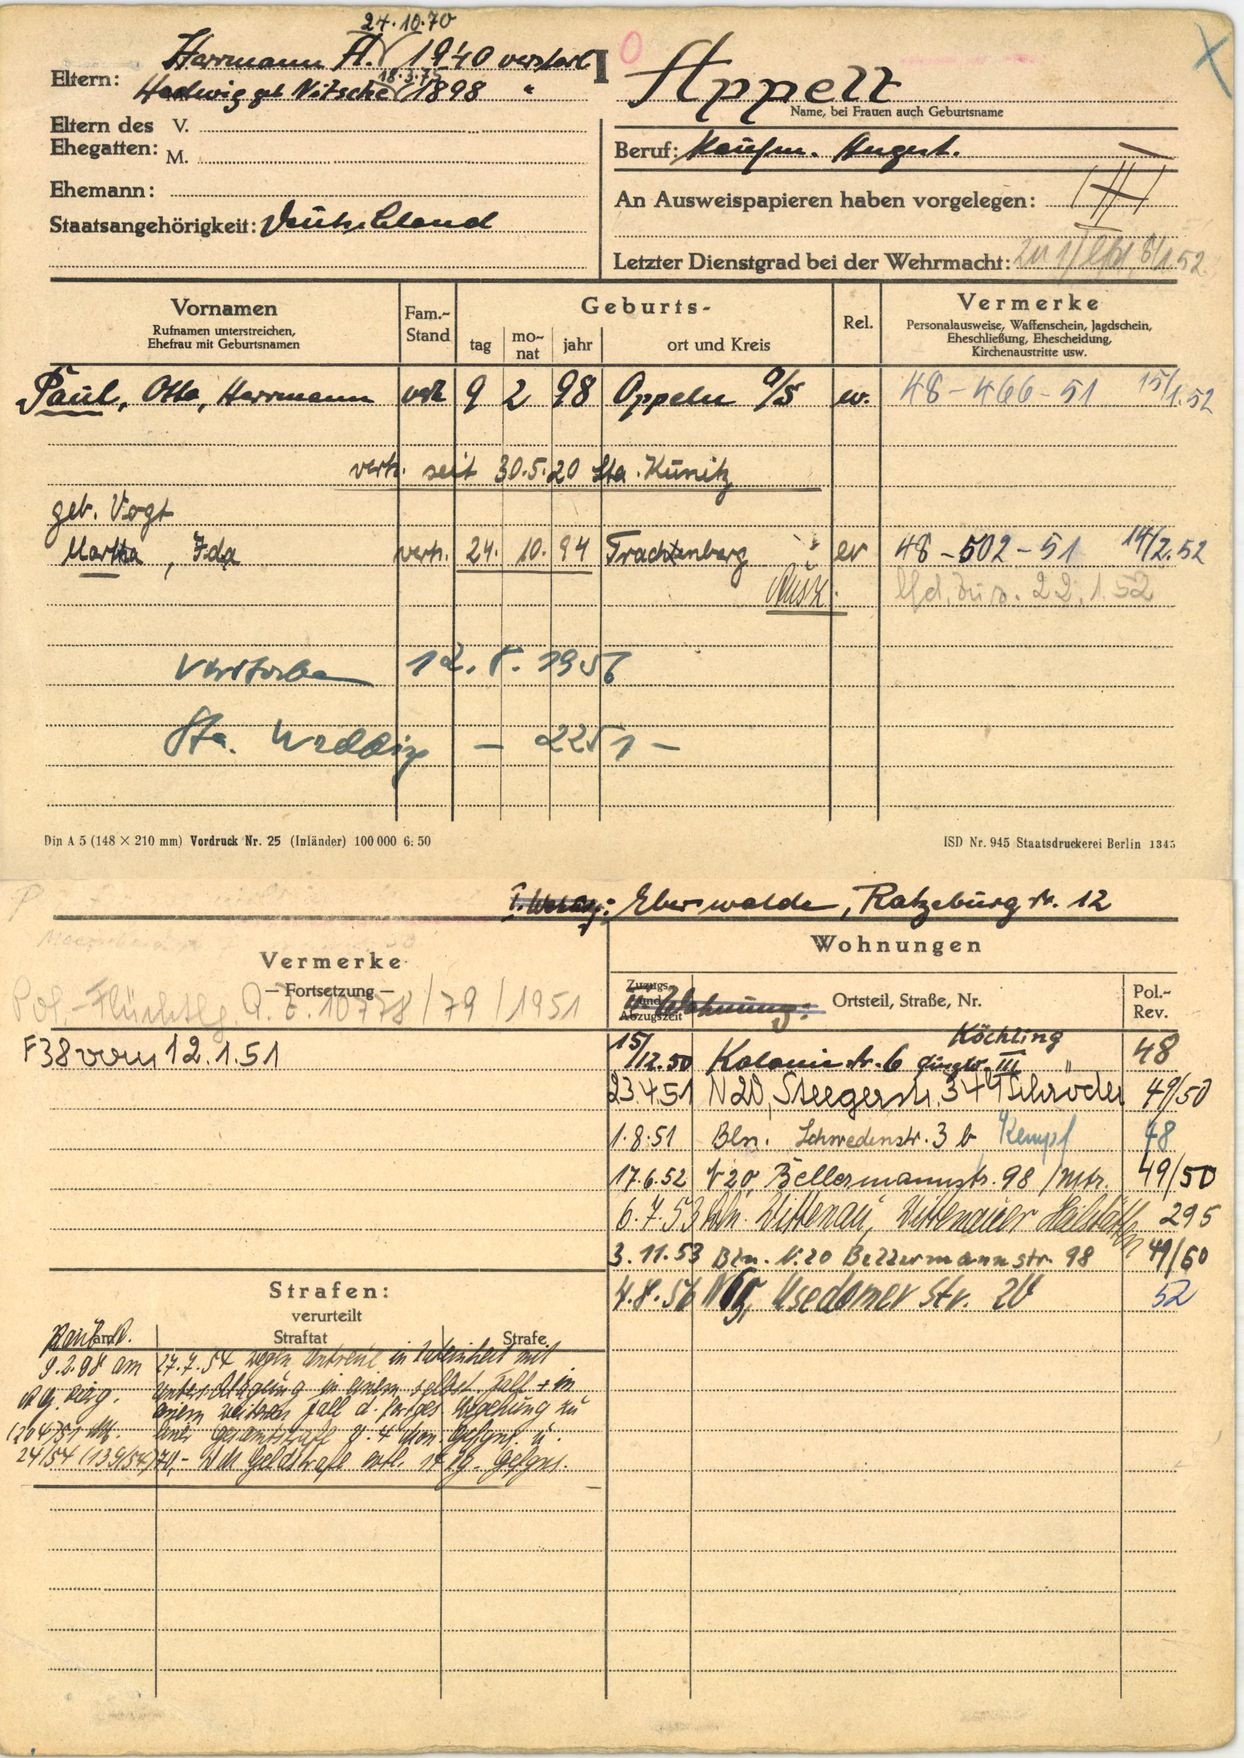
Appelt